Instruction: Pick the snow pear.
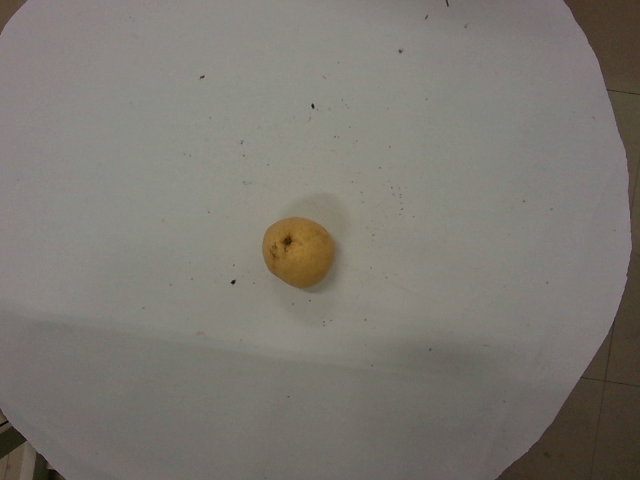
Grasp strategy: vertical